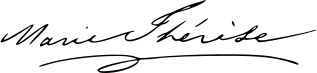
Signature of: infanta maria theresa of portugal